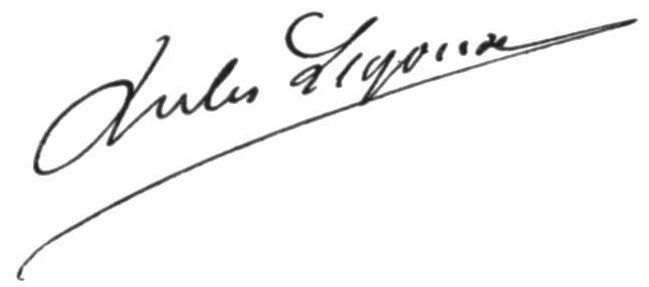
Signature of: jules legoux